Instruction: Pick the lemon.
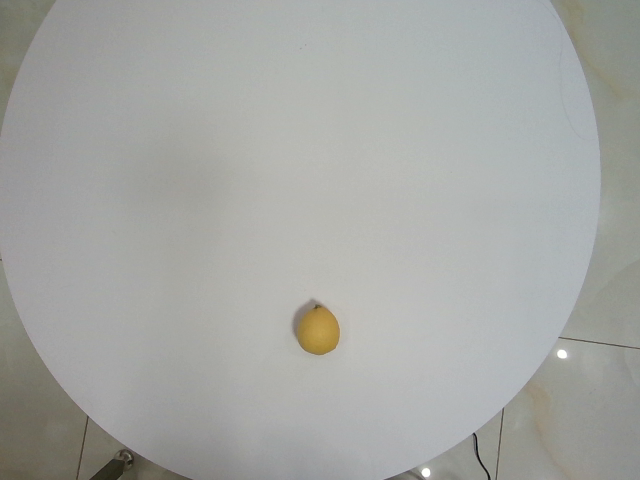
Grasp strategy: vertical